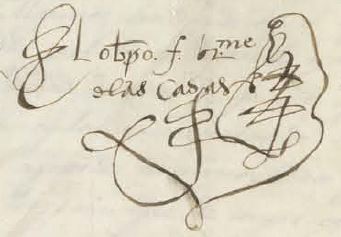
Signature of: bartolomé de las casas